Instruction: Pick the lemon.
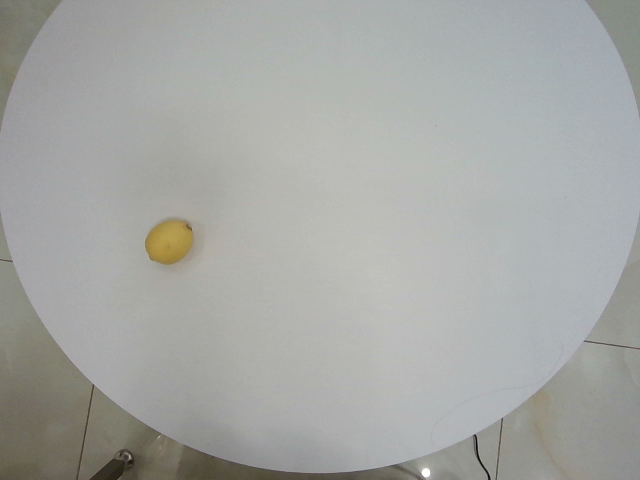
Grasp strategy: vertical